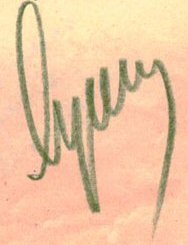
Signature of: q4268876